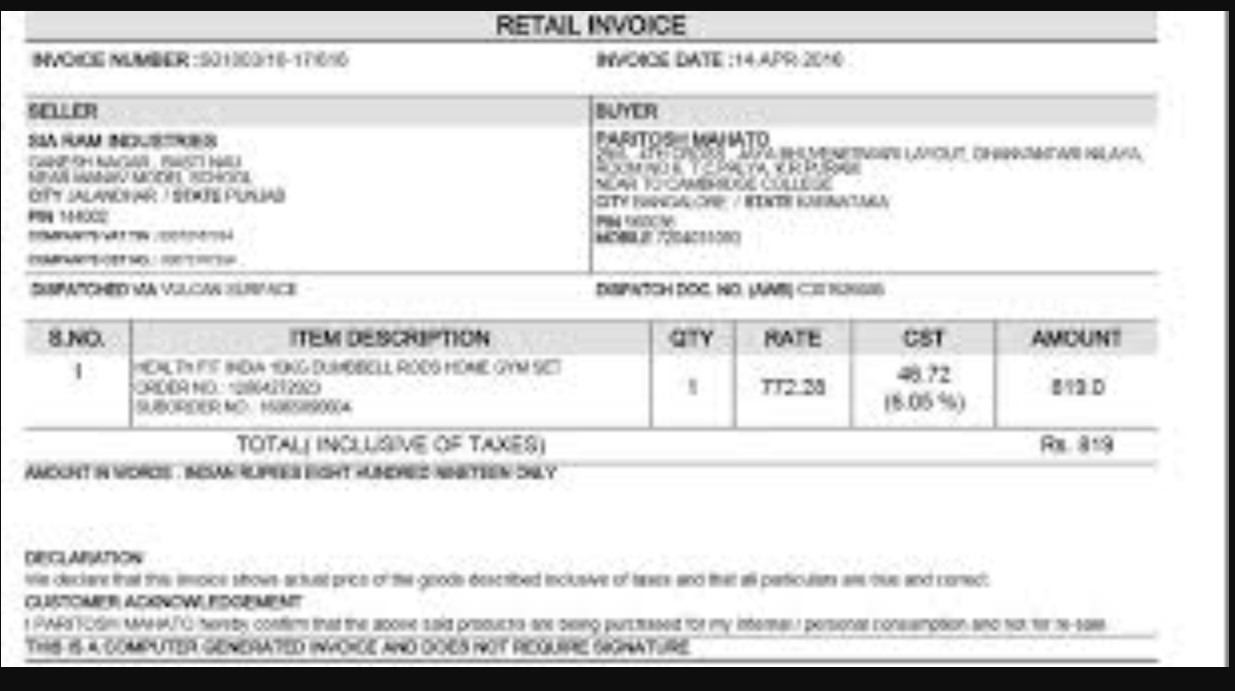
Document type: Invoice